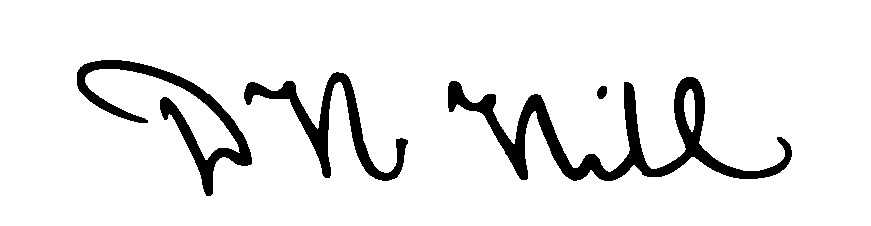
Signature of: daniel harvey hill